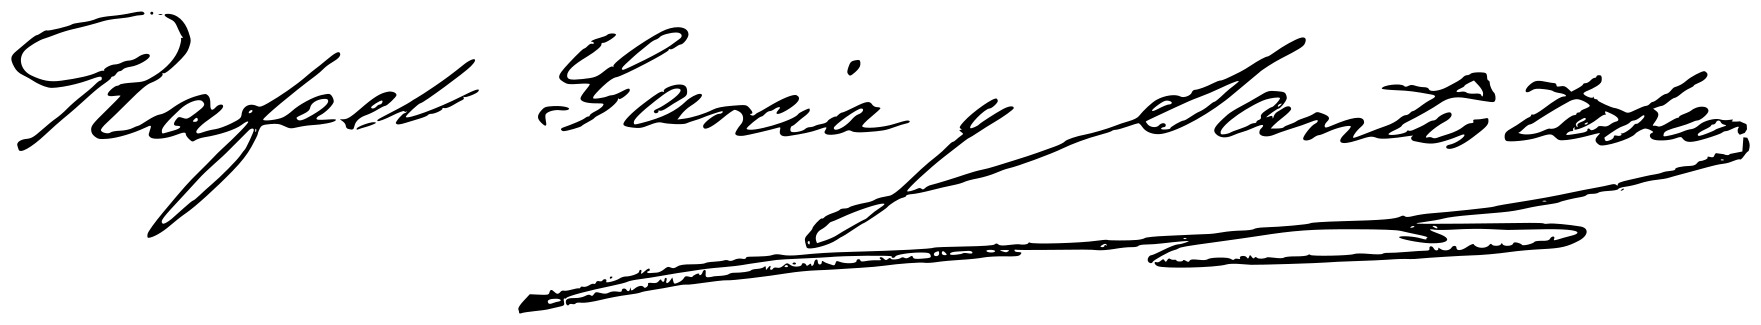
Signature of: rafael garcía y santisteban